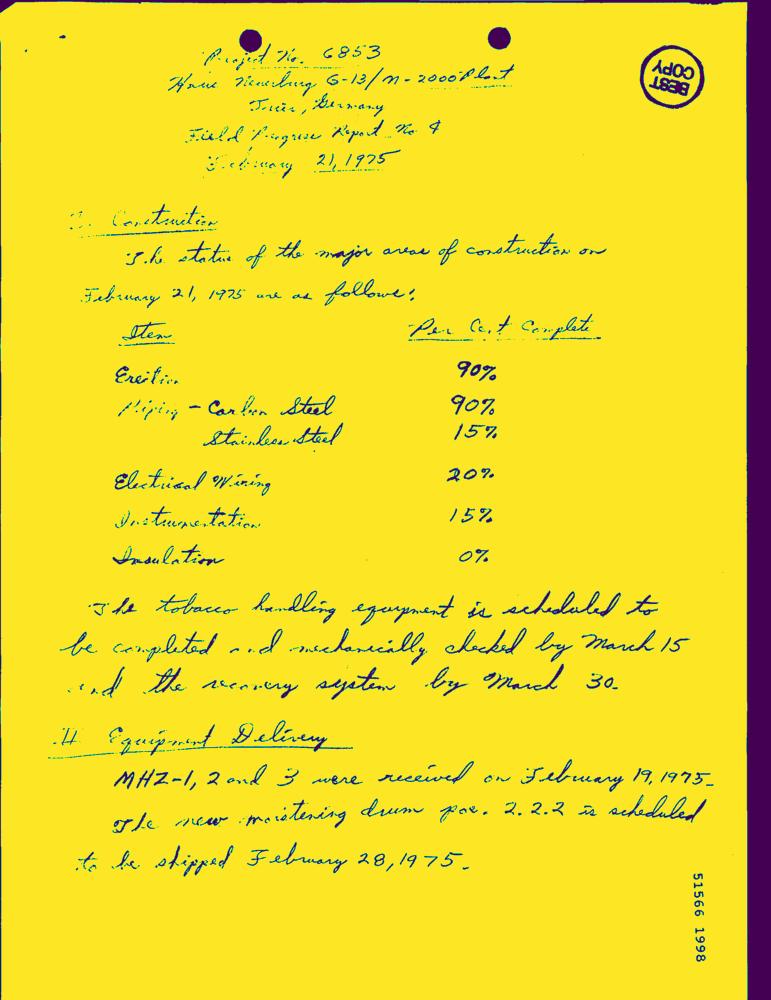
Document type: Hand-Written